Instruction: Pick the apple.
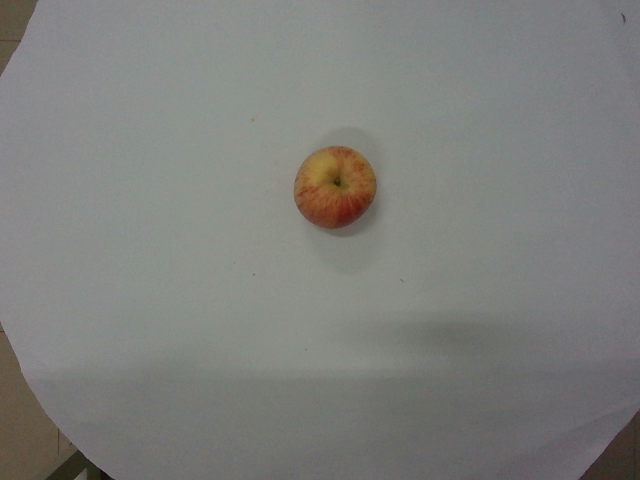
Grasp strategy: vertical